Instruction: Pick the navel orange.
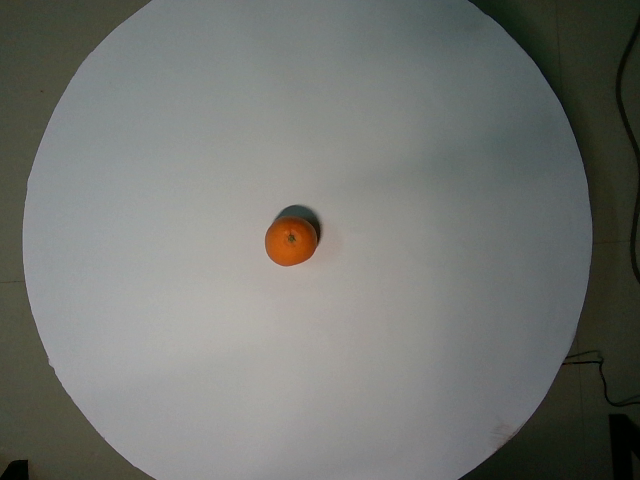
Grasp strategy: vertical